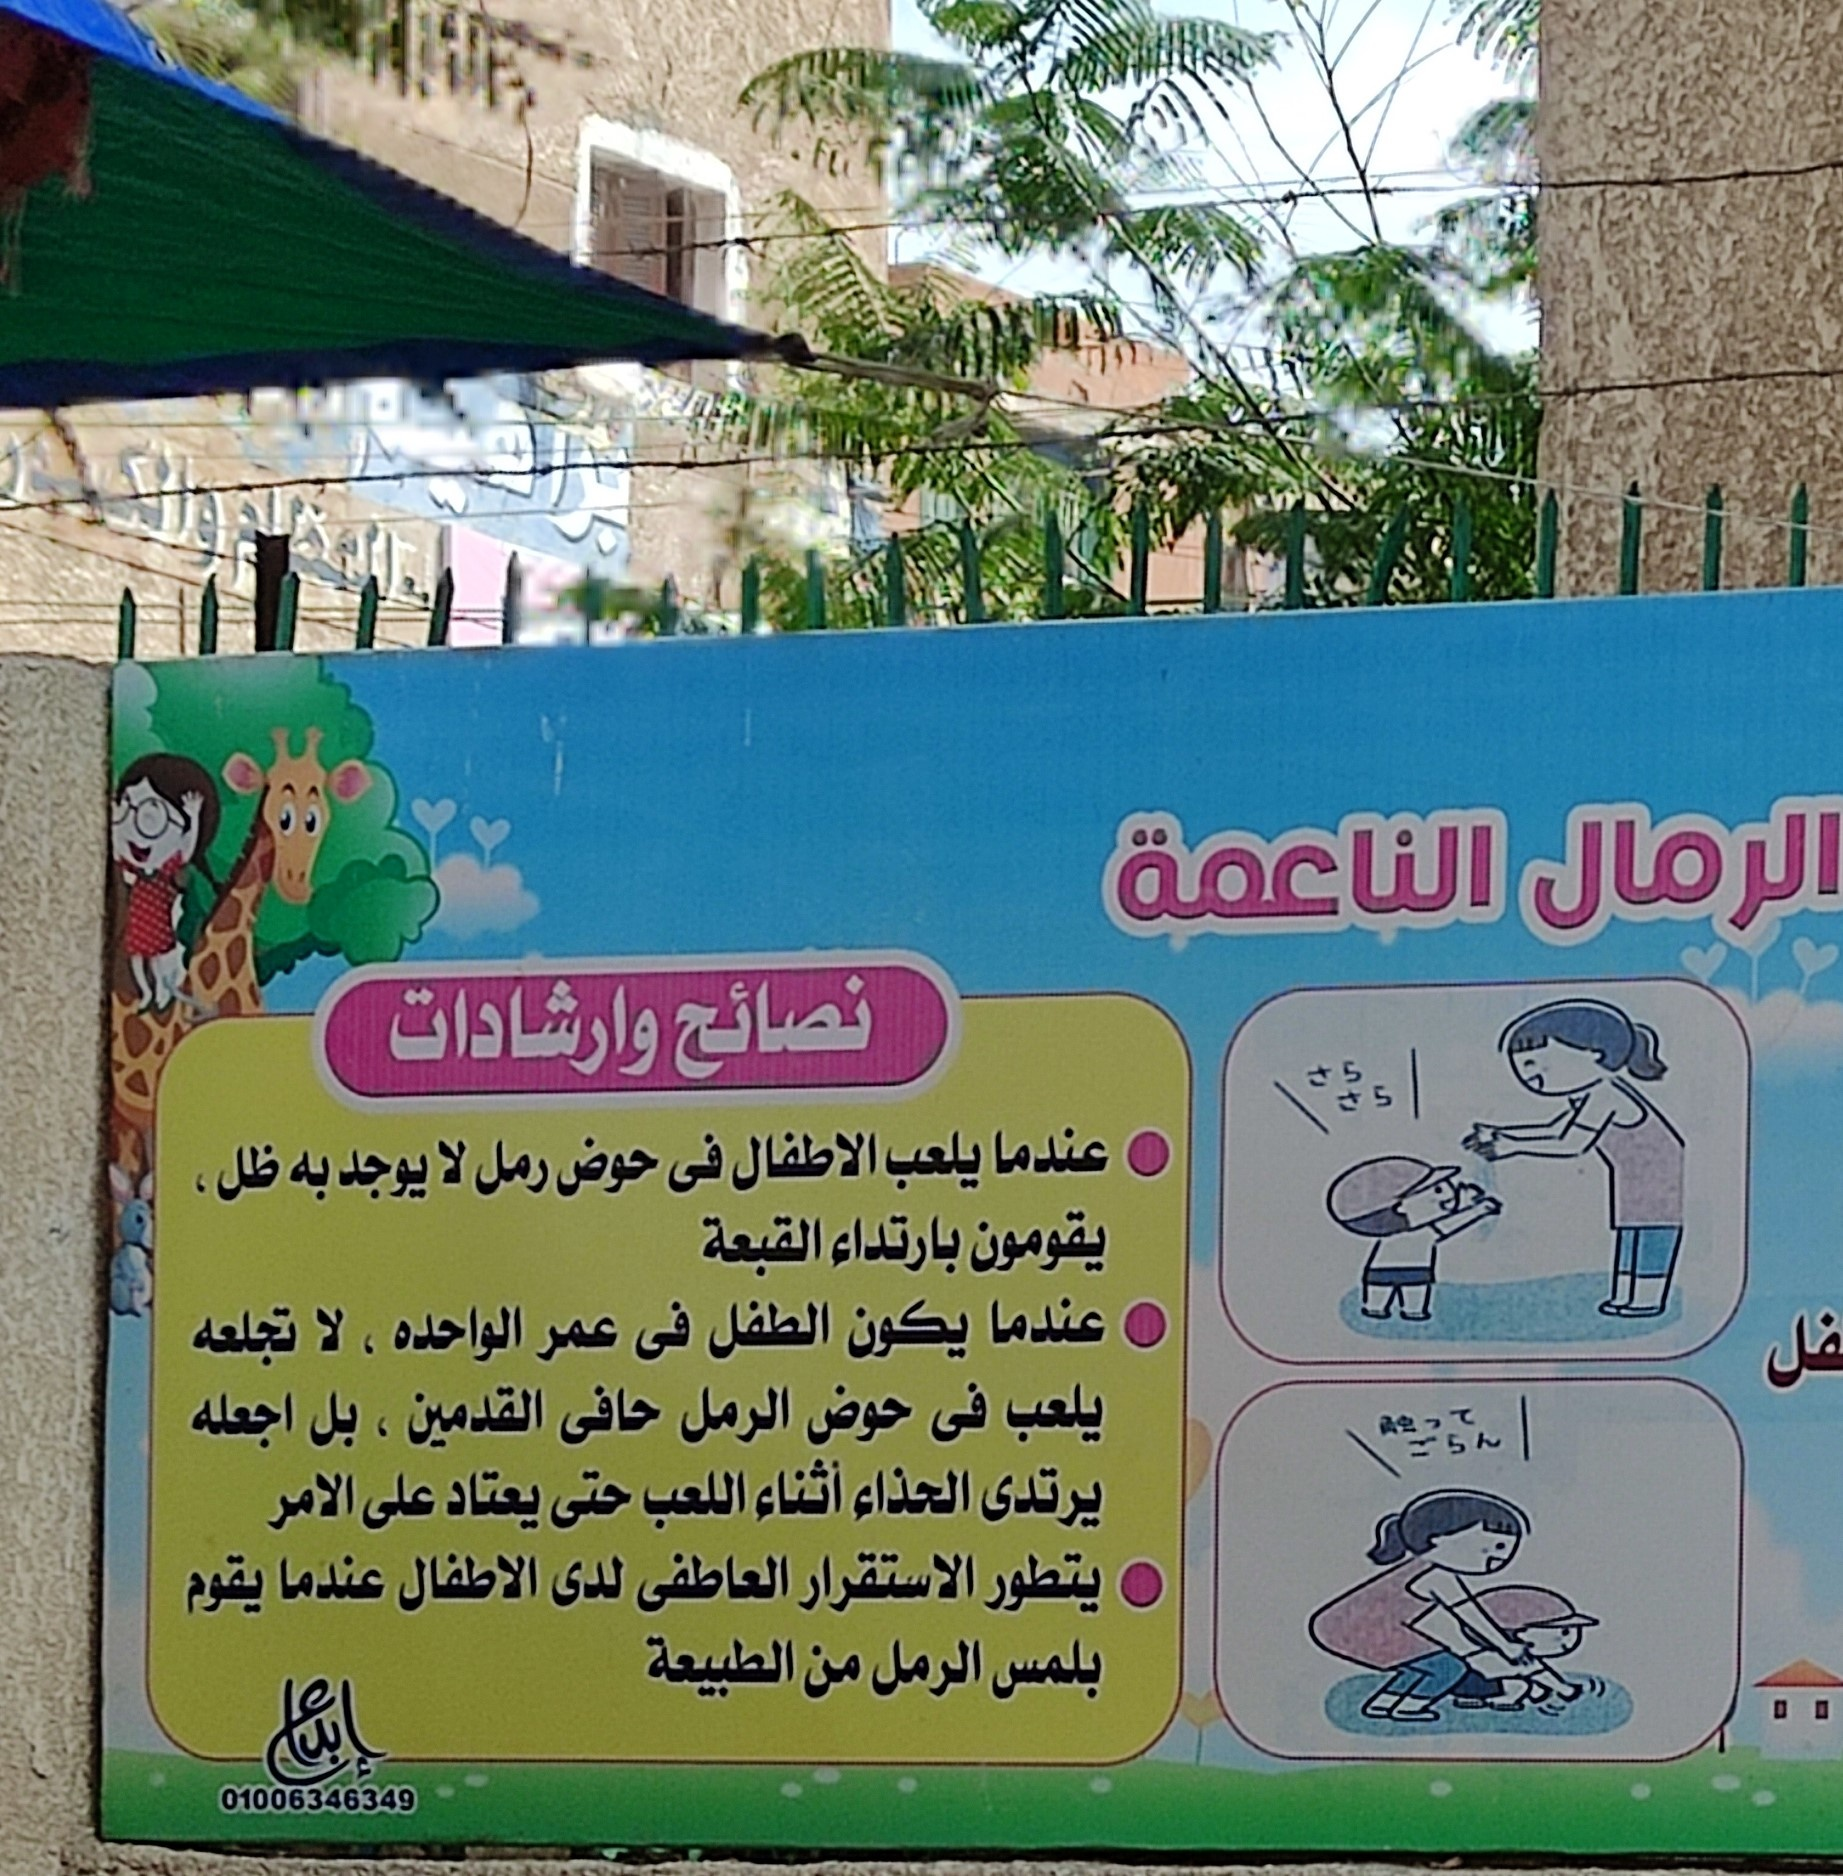
Text in image: الرمال الناعمة نصائح وارشادات عندما يلعب الاطفال لا فى رمل حوض ظل به يوجد يقومون بارتداء القبعة عندما الطفل فى لا يكون الواحده تجعله عمر القدمين يلعب فى حوض الرمل حافى اجعله بل الحذاء أثناء يعتاد يرتدى اللعب حتى على الامر الاستقرار العاطفى الاطفال لدى يتطور يقوم عندما بلمس الرمل الطبيعة من إبداع 01006346349